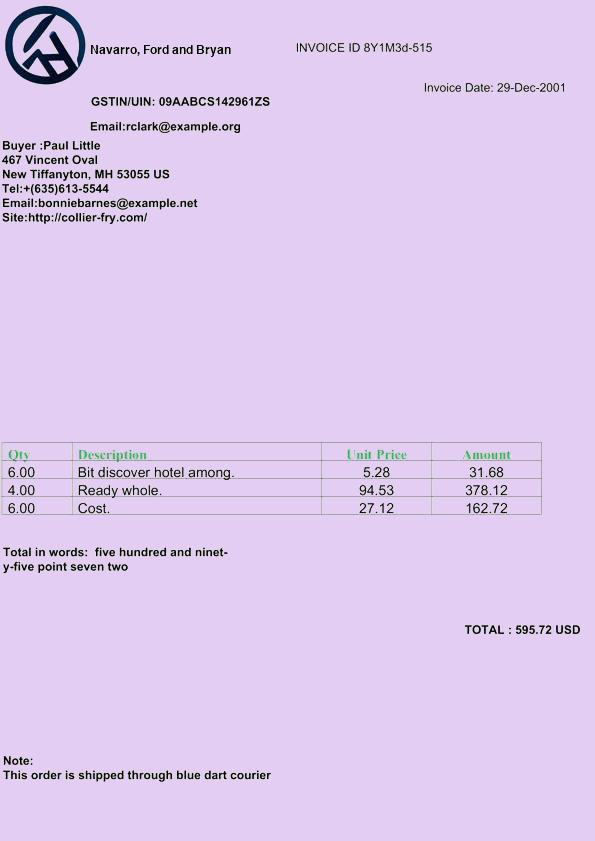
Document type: Invoice